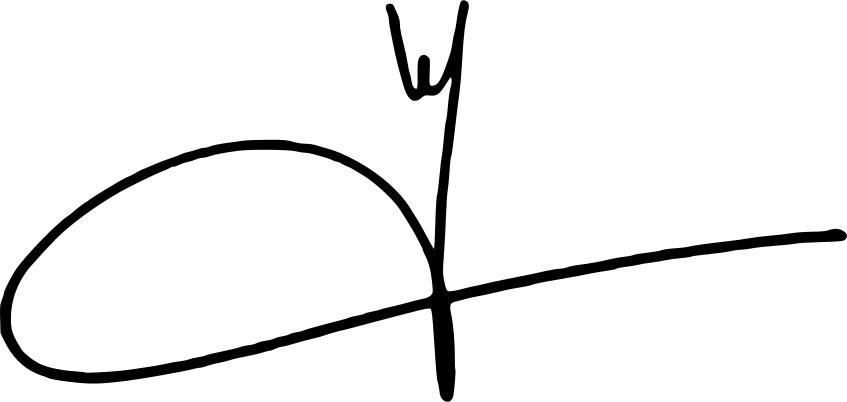
Signature of: chems eddine hafiz